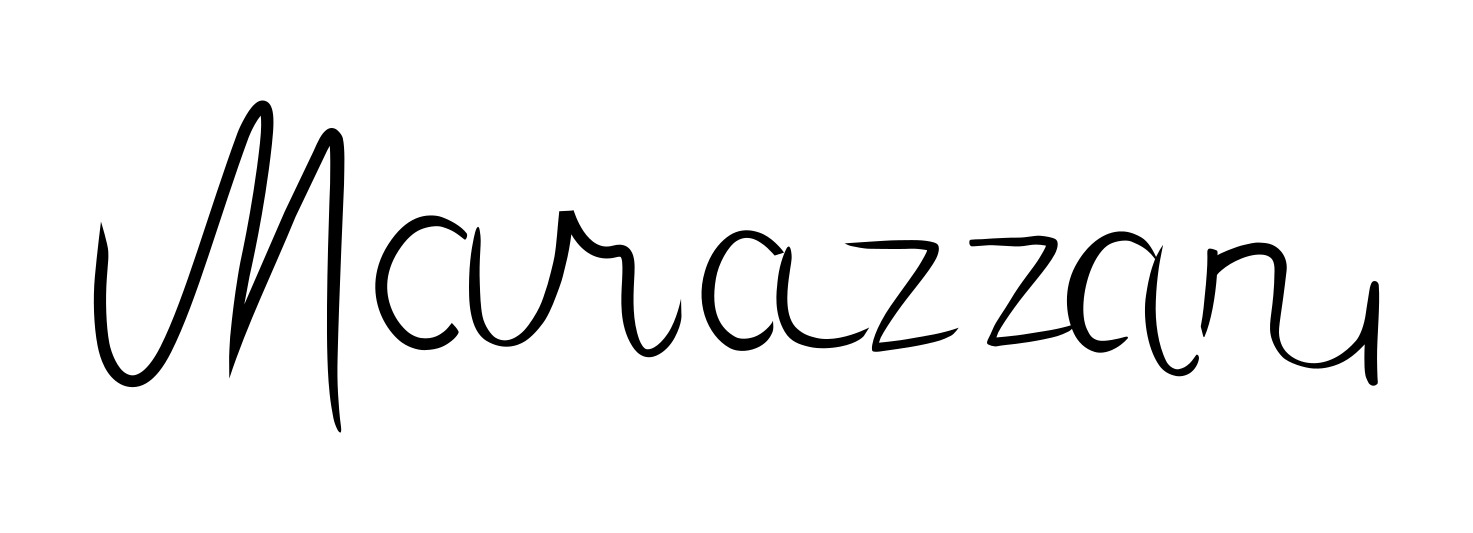
Signature of: lodovico agostino marazzani visconti